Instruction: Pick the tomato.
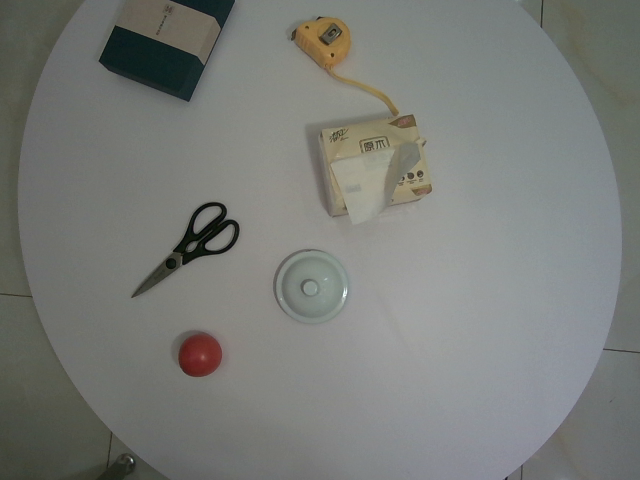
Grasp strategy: vertical